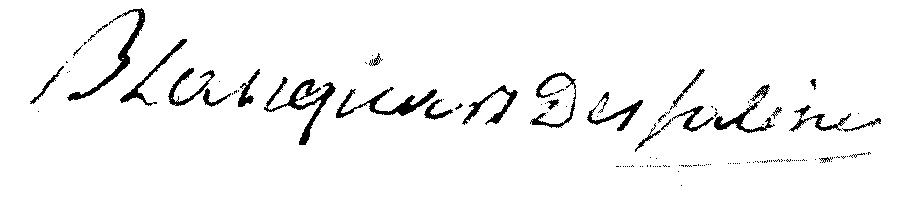
Signature of: nicolas blanquart des salines